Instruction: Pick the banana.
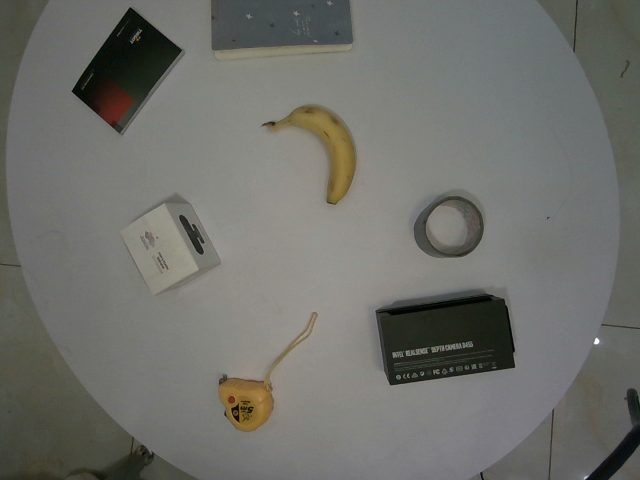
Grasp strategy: vertical